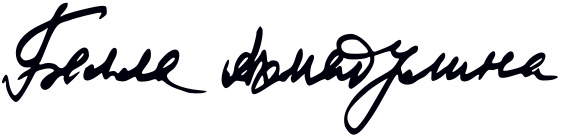
Signature of: bella akhmadulina